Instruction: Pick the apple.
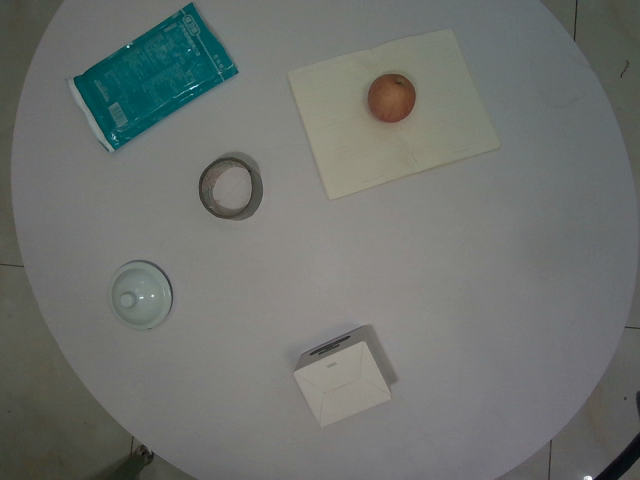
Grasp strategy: vertical